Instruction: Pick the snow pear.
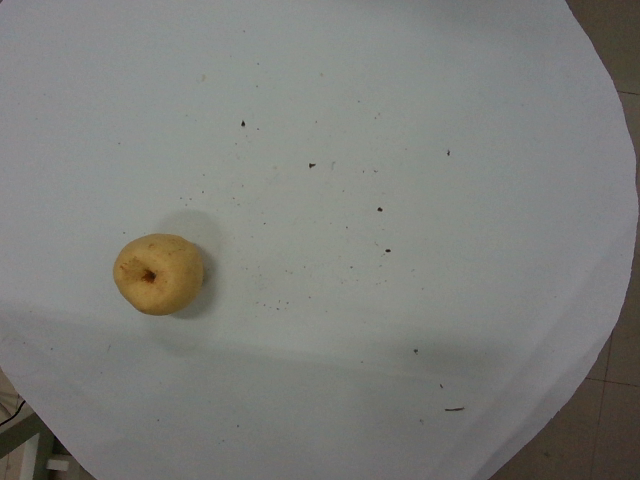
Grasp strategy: vertical